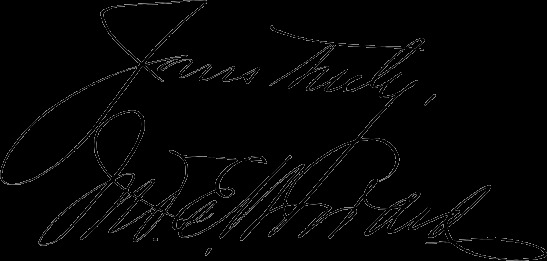
Signature of: john e woodard